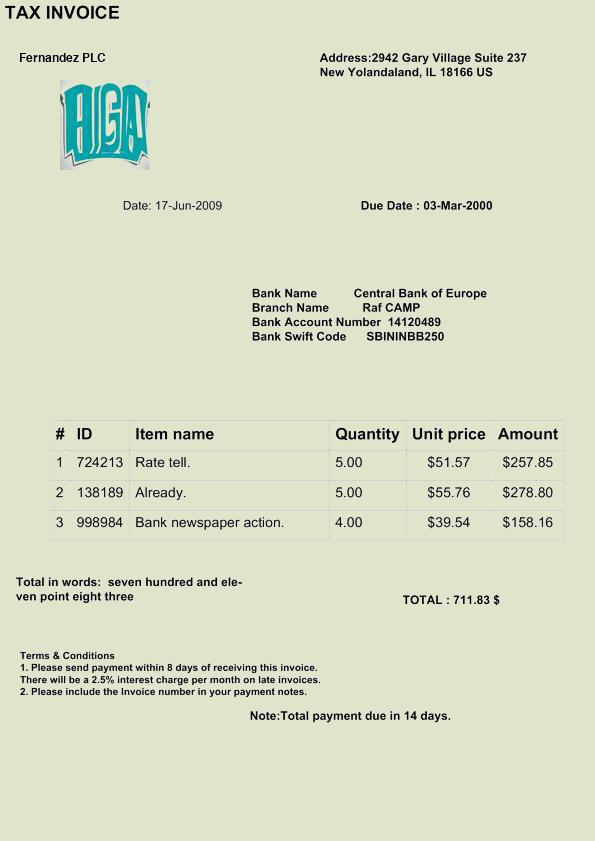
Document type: Invoice